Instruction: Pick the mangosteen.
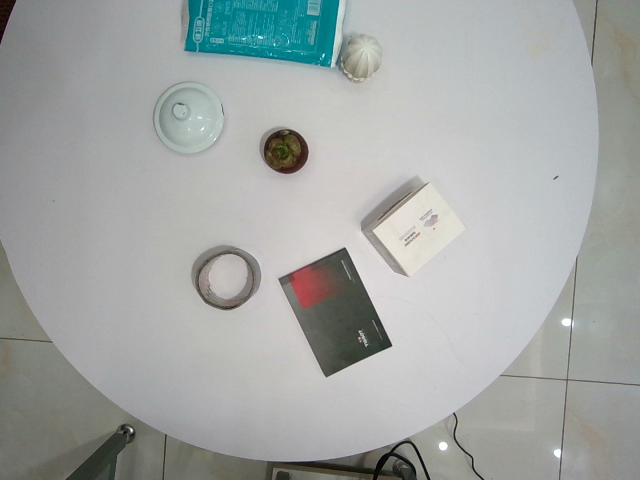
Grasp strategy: vertical